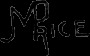
Signature of: julius mendes price